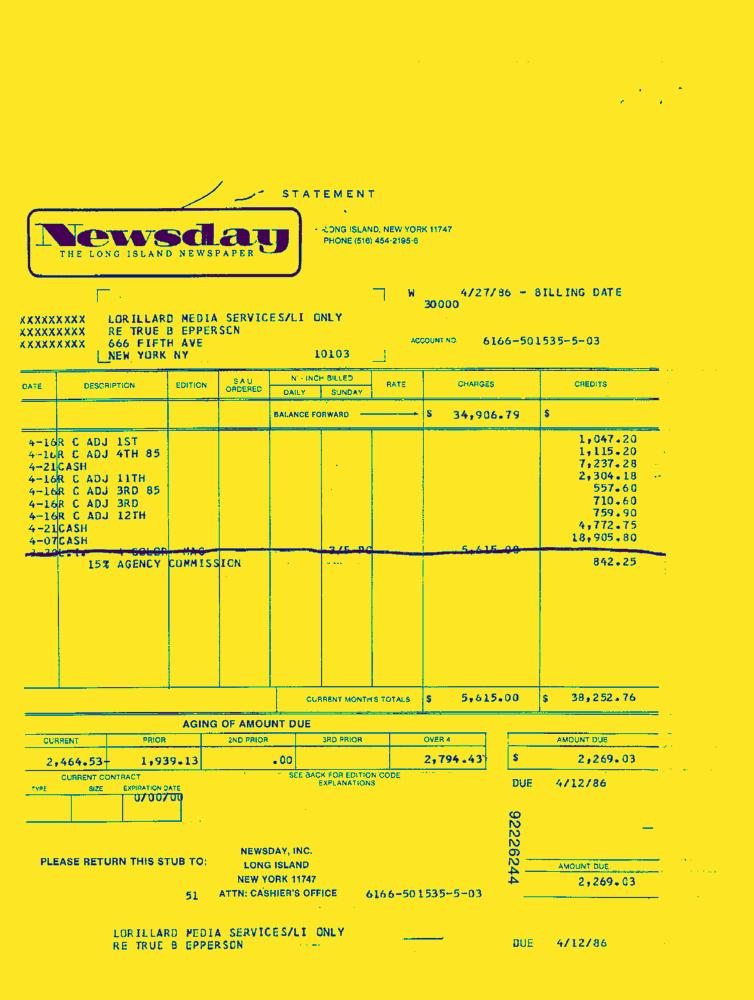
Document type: Invoice-Doc